Can you pull out the amount in words, numerical amount, payee's name, date of the cheque, and the bank's name from the image?
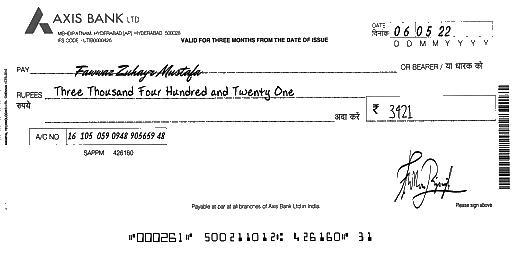
amt_in_words: Three Thousand Four Hundred and Twenty One
amt_in_figures: 3421
payee_name: Fawwaz Zuhayr Mustafa
bank_name: AXIS BANK
cheque_date: 06/05/22